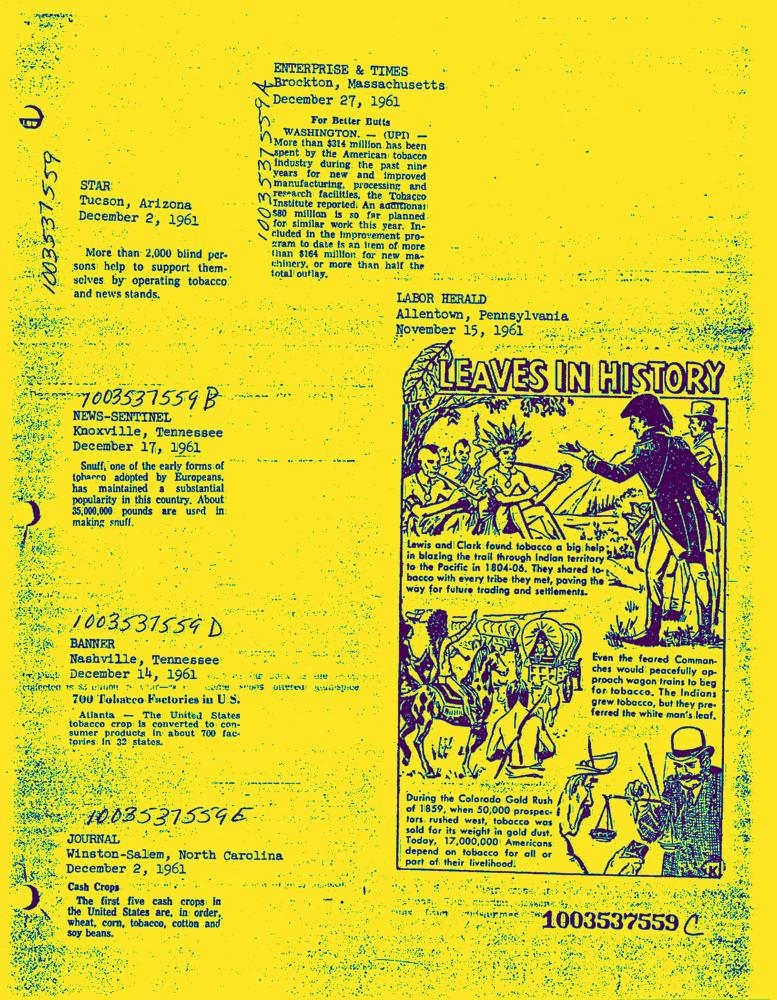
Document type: News-Article